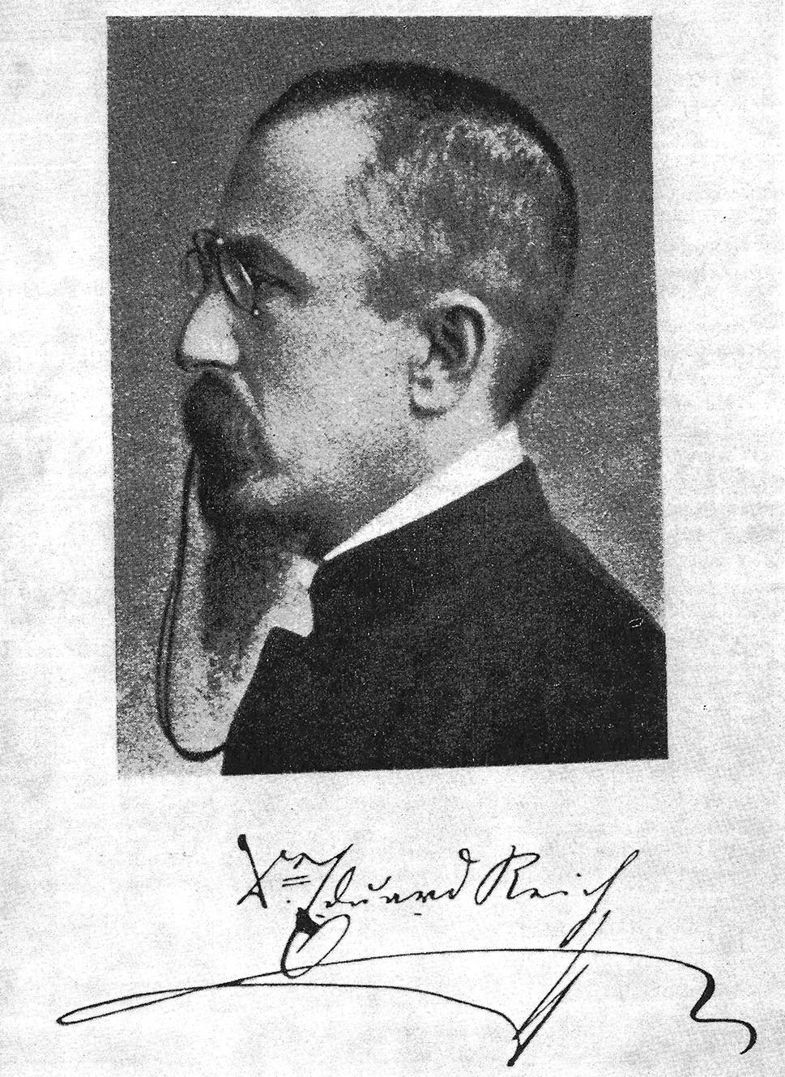
Signature of: eduard reich